Question: What is the suspected problem?
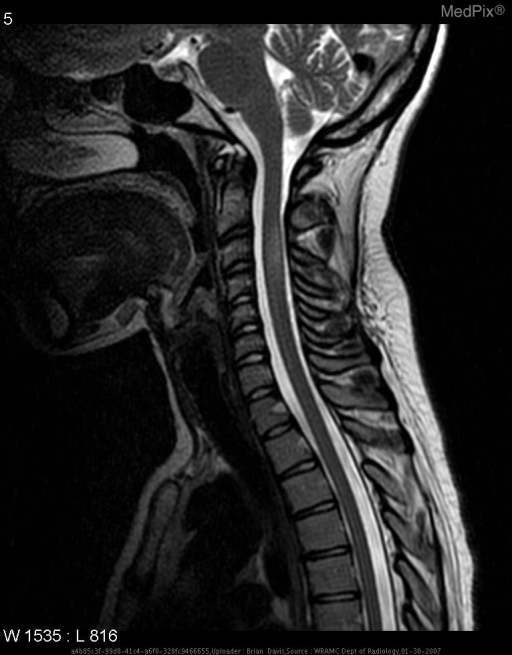
Answer: The findings suggest The cervical spine demonstrates T2 hyperintensity within the cord at C3 and C4 with mild expansion of the cord.

Enhancement in the right side of the brain and enhancement adjacent to the posterior horn of the left lateral ventricle are well visualized on axial T1 post gadolinium MRI.

These high signal lesions are consistent with demylination.. Image taken 11 days after initial MRI. The cervical spine demonstrates moderate interval decrease in the T2 hyperintensity within the cord at C3 and C4 with mild expansion of the cord. There is resolution of the previously noted enhancement of this lesion. No new lesions are identified. The patient might have a history of 21 y.o. woman with 5-7d h/o cervical neck pain associated intermittent shooting and tingling pains in both arms (L>R).
Negative Medical history, Family history, or Social History.  No medications..